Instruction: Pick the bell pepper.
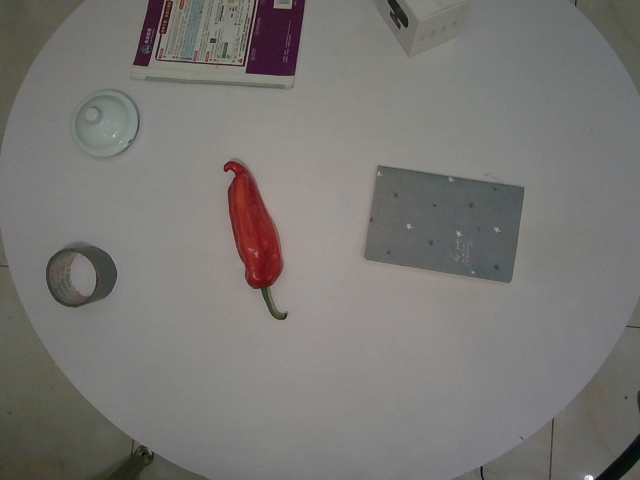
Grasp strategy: vertical